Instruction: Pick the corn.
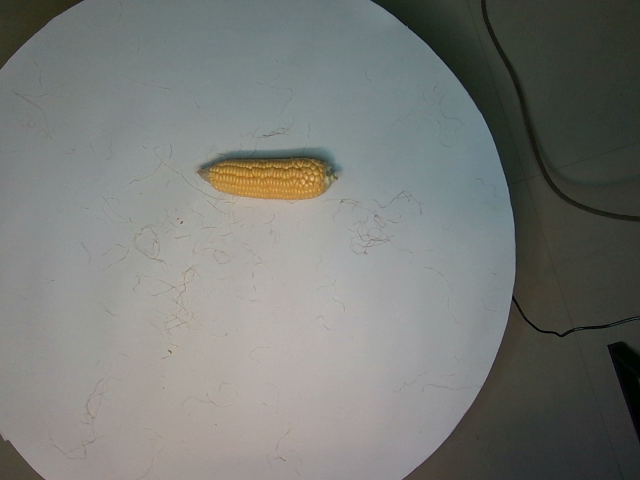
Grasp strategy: vertical